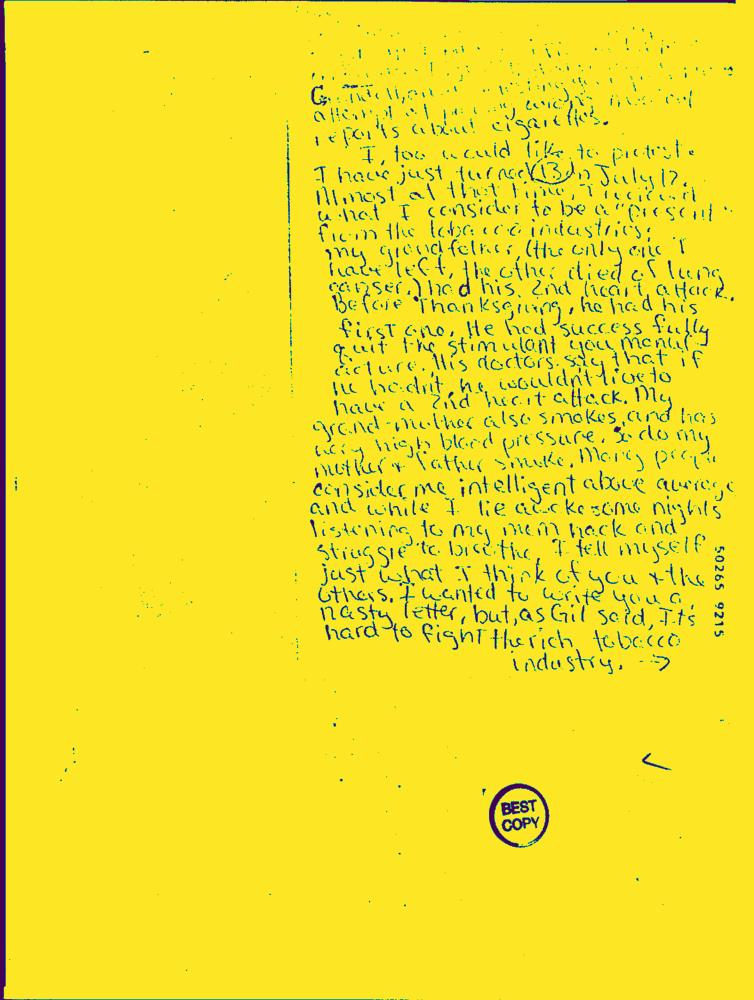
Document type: Hand-Written